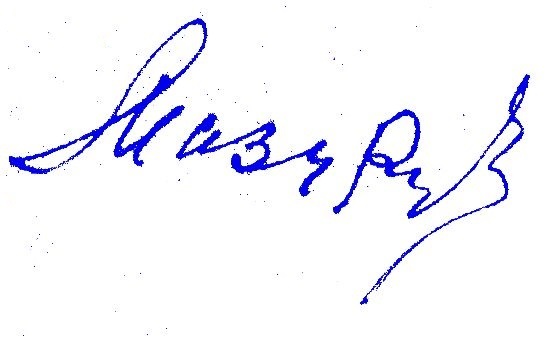
Signature of: ilya pavlovich mazuruk